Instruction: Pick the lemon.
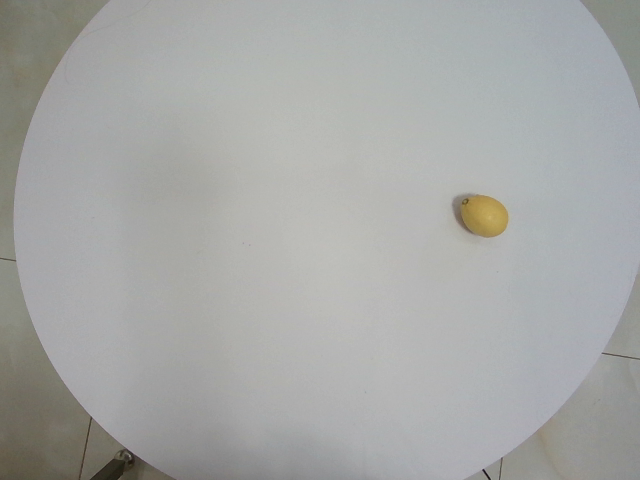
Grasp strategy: vertical